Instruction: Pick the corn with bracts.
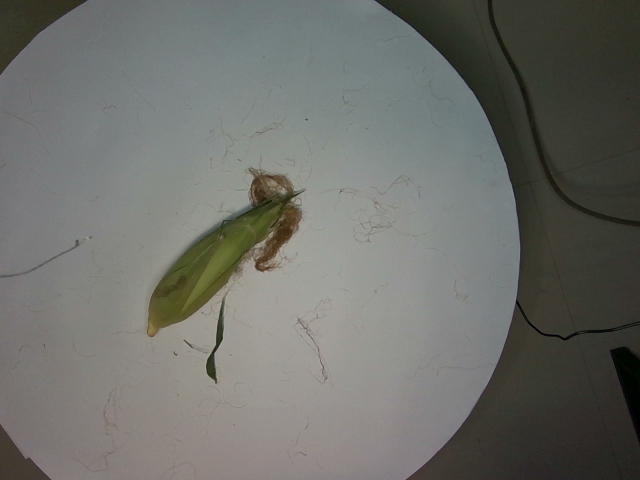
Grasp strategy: vertical